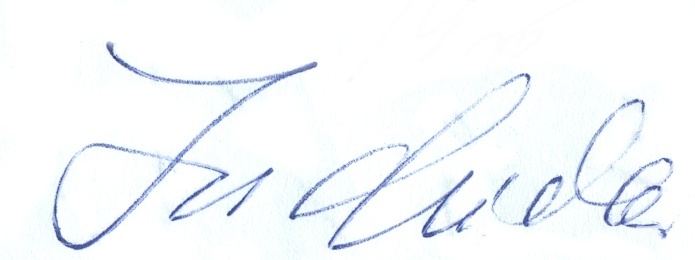
Signature of: václav hrdlička